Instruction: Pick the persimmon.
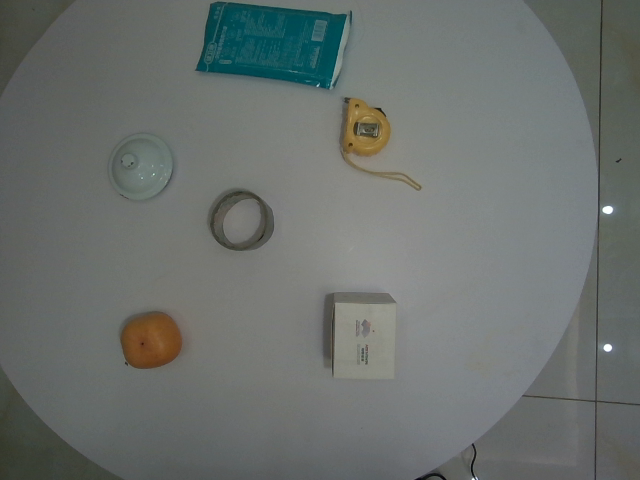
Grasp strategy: vertical